Question: What jurisdiction, city, or county is the document associated with?
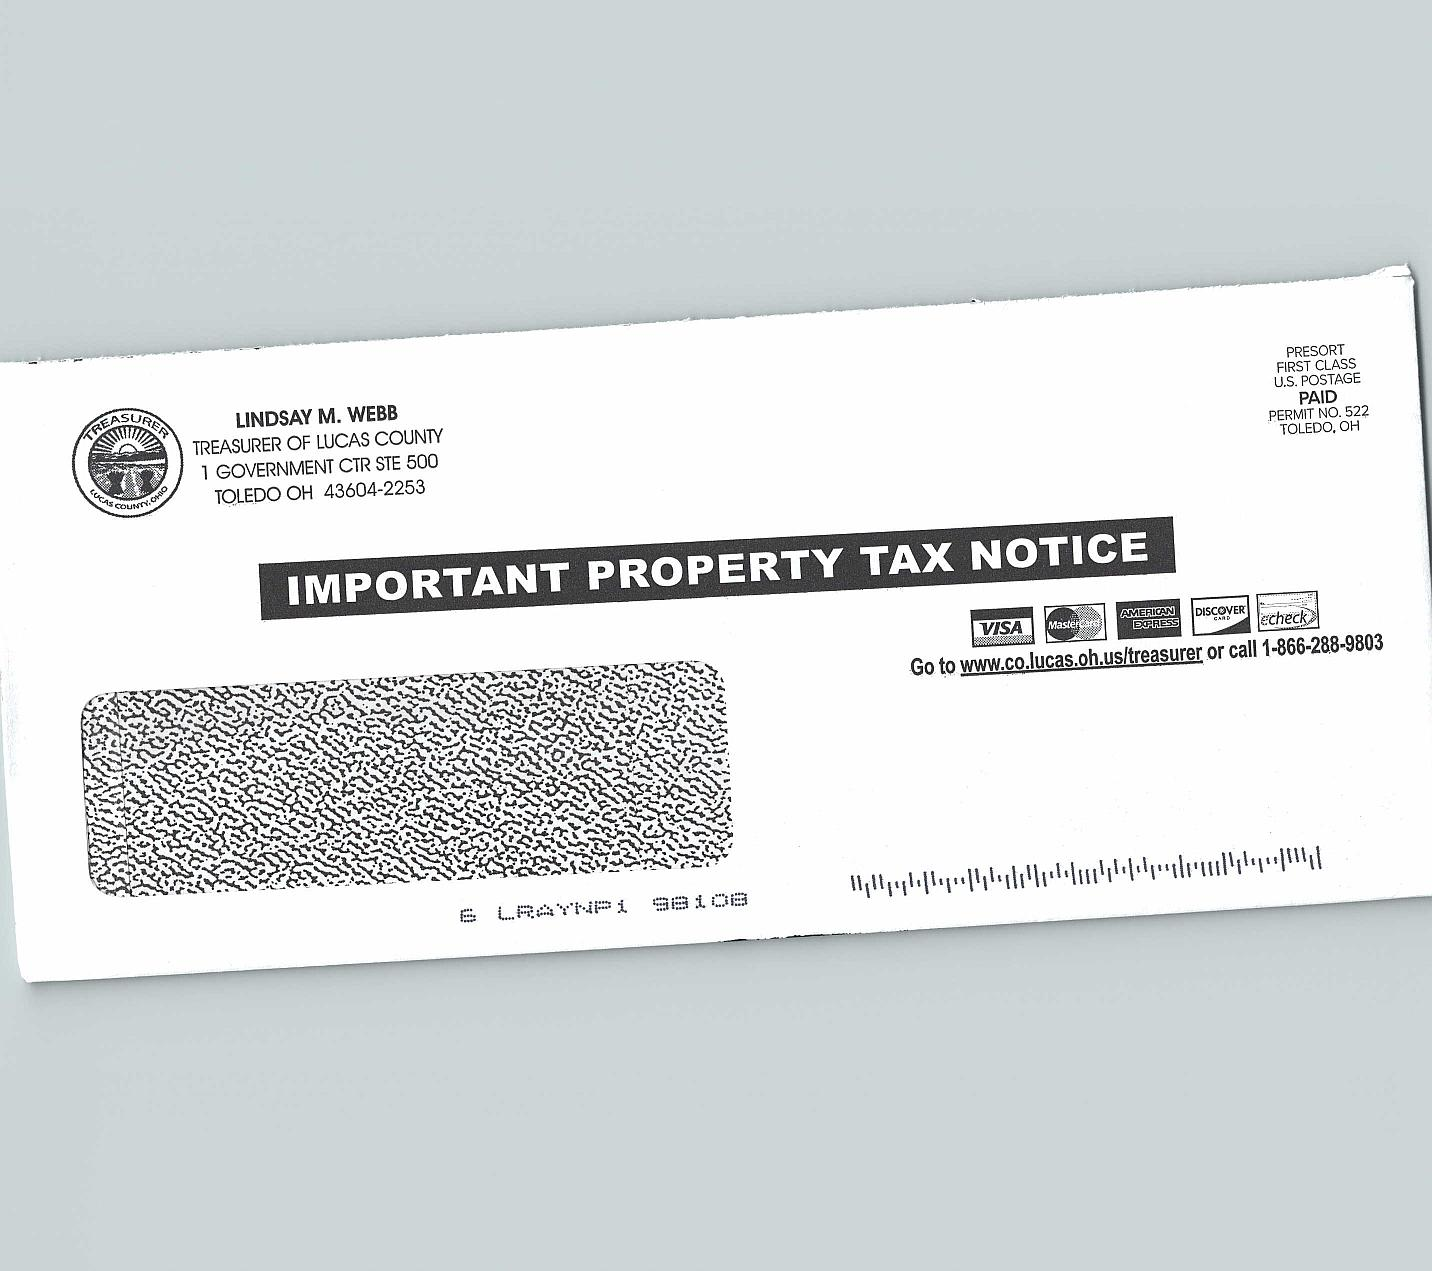
Answer: "Lucas County"